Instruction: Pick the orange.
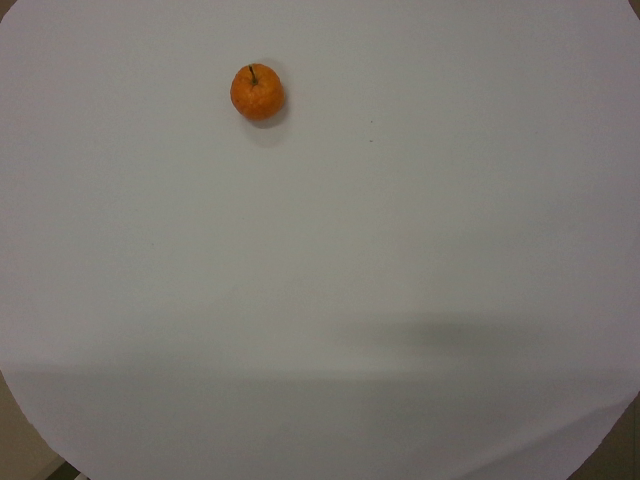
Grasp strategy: vertical